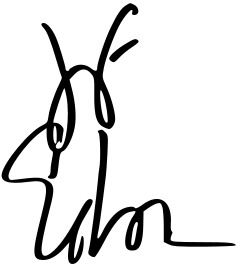
Signature of: jeff goldblum